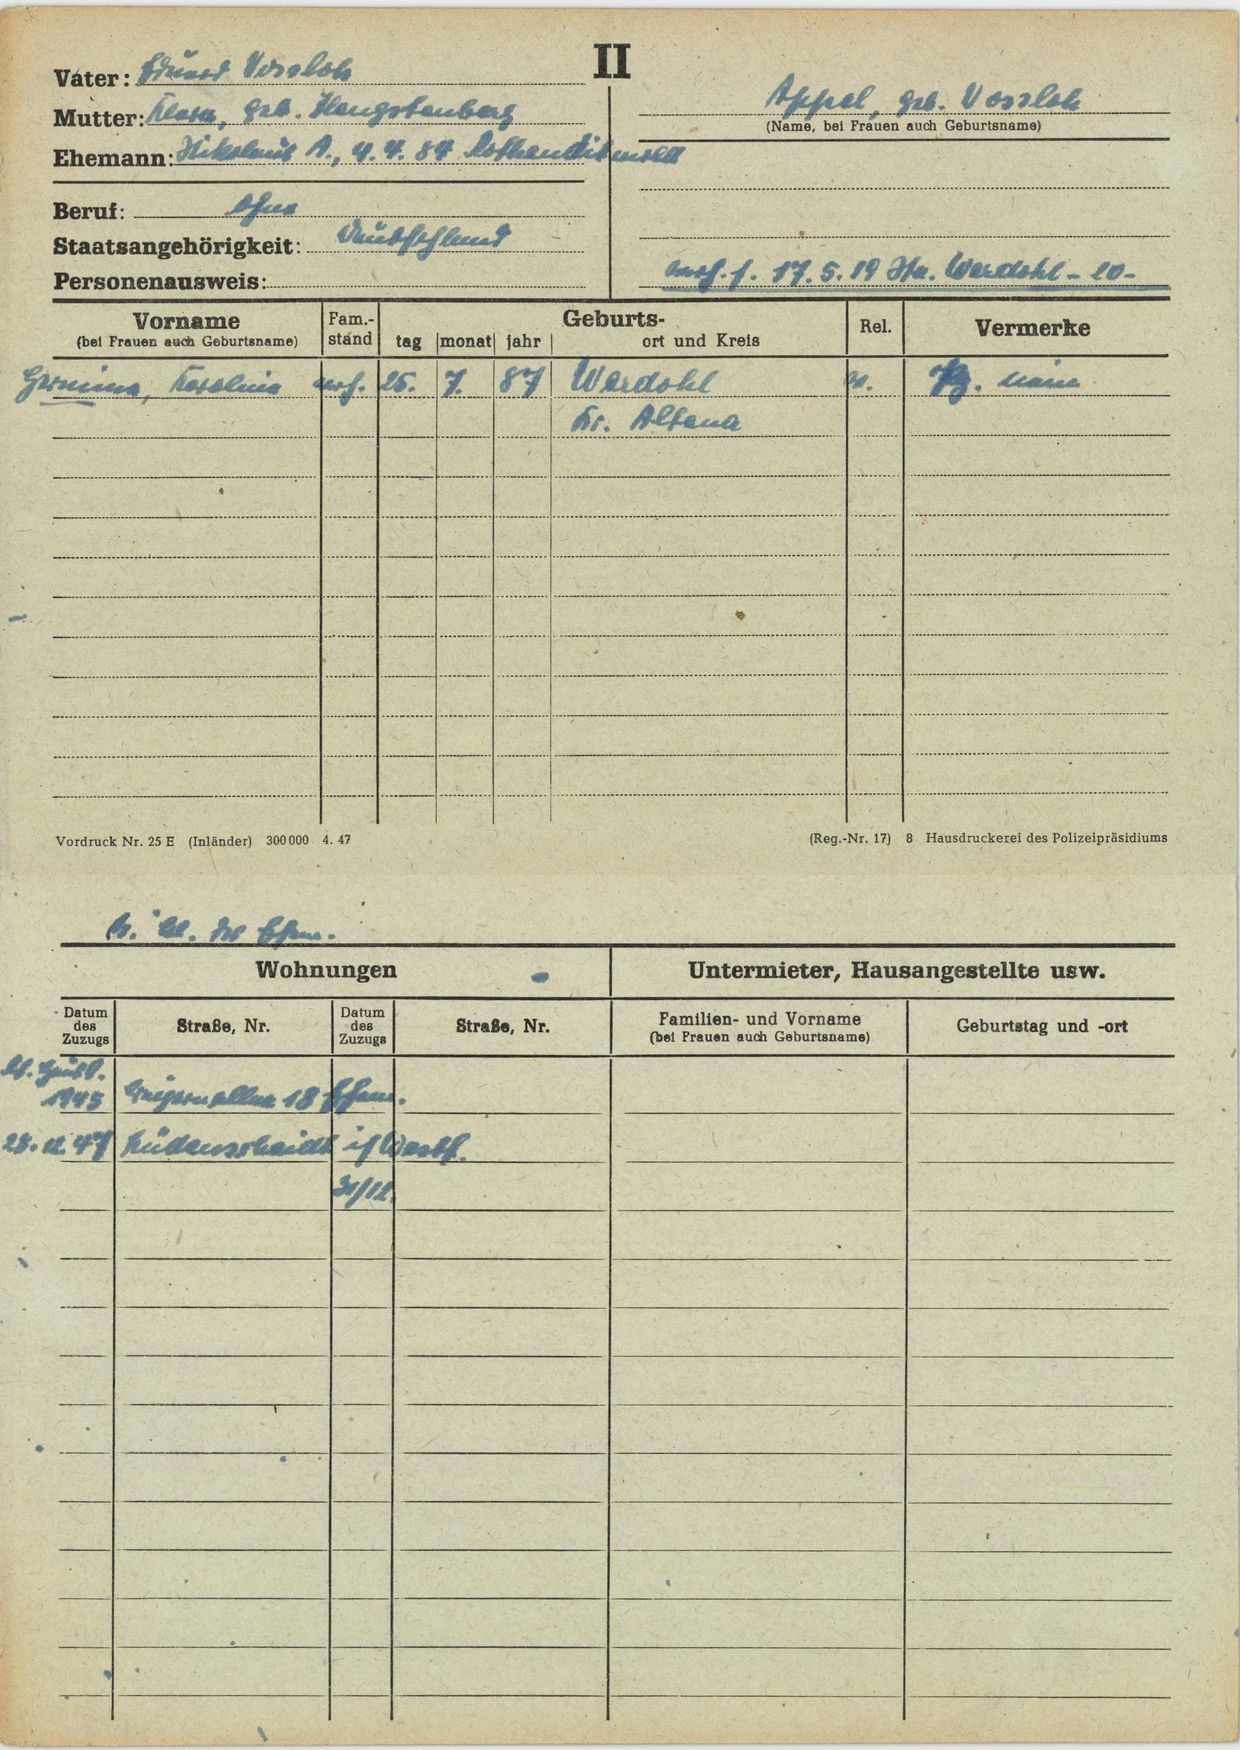
Appel, geb. xxx